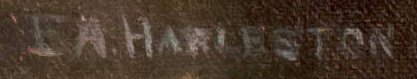
Signature of: edwin augustus harleston